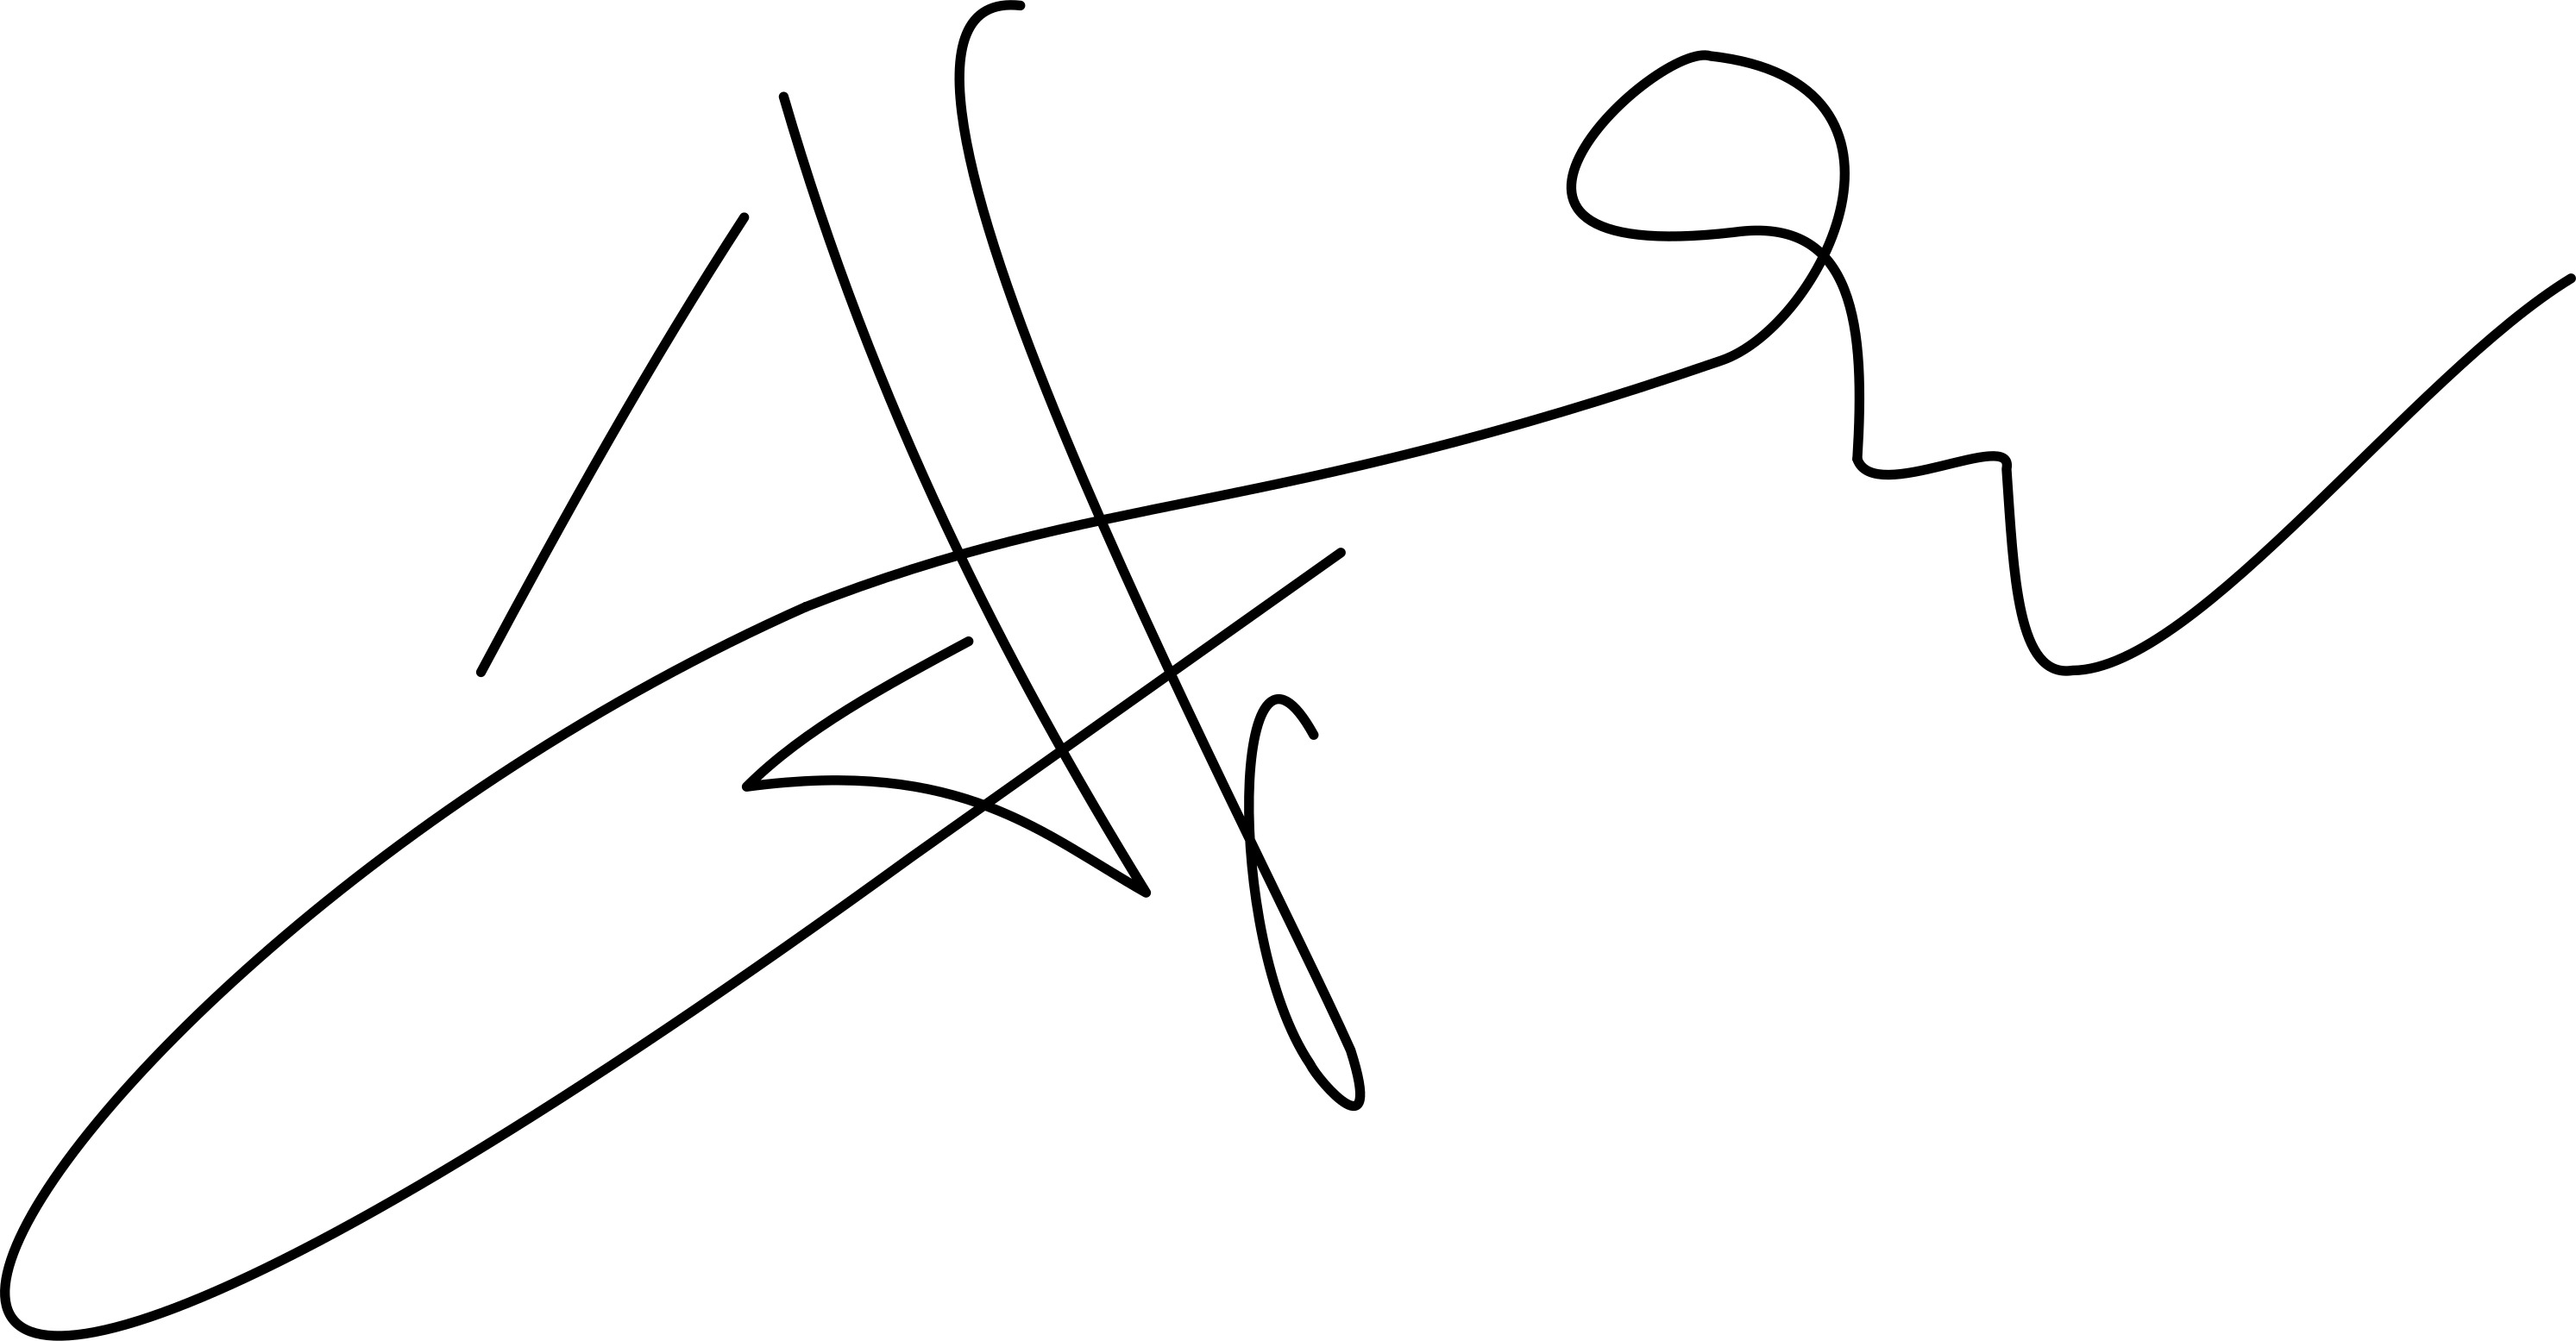
Signature of: tjokropranolo